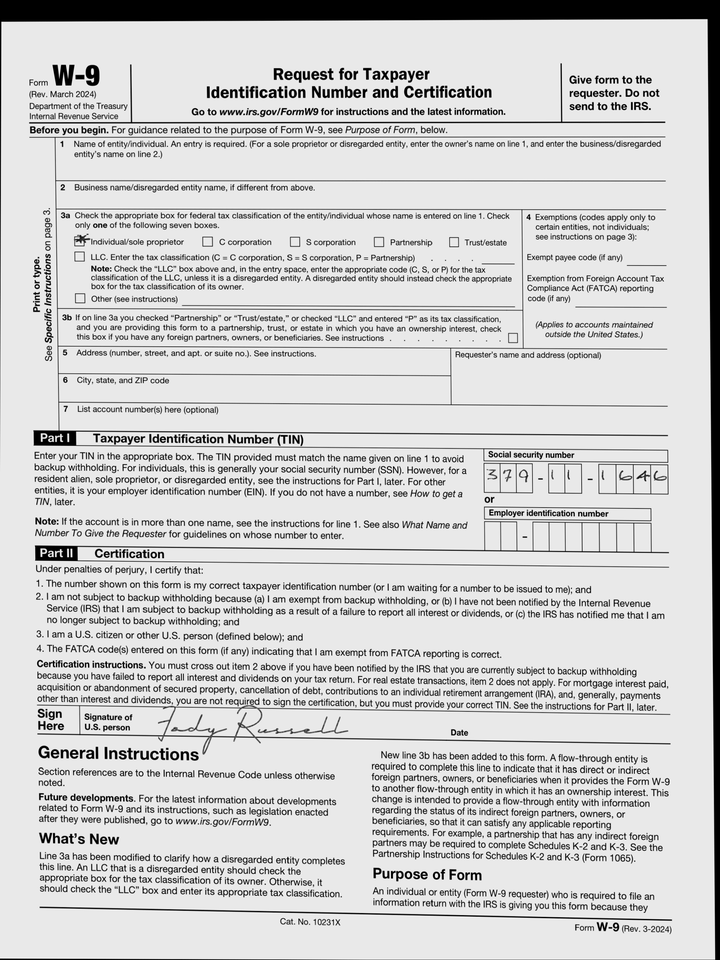
cbx: yes
ssn: 379111646